Question: What are the imaging findings?
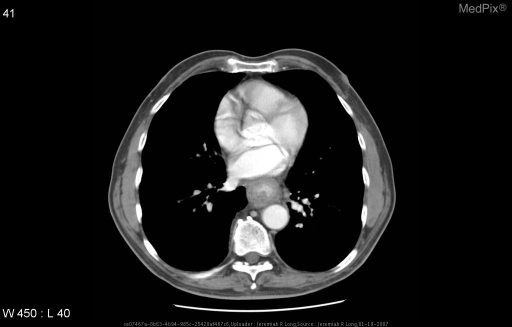
Answer: The imaging shows Axial CT images through the lower thorax and upper abdomen following the administration of oral and IV contrast material demonstrate a segment of significant circumferential wall thickening and lumenal narrowing involving the distal third of the esophagus and the proximal aspect of the stomach. There is associated lymphadenopathy.

PET/CT fusion images in axial, sagital and coronal planes deomstrate focal increased FDG-18 metabolism in the region of wall thickening identified on the CT scan with a maximum SUV of 11.6. Axial CT images through the lower thorax and upper abdomen following the administration of oral and IV contrast material demonstrate a segment of significant circumferential wall thickening and lumenal narrowing involving the distal third of the esophagus and the proximal aspect of the stomach..